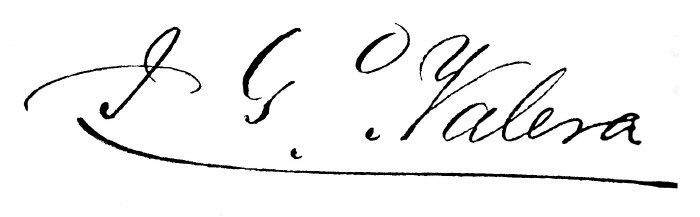
Signature of: josé gregorio valera